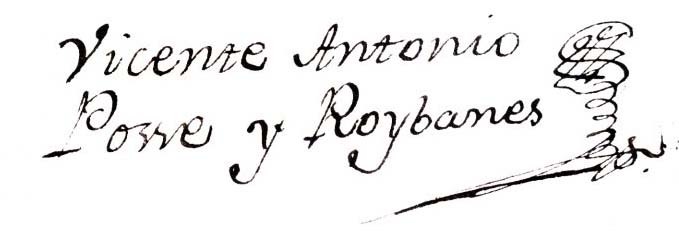
Signature of: antonio posse roybanes